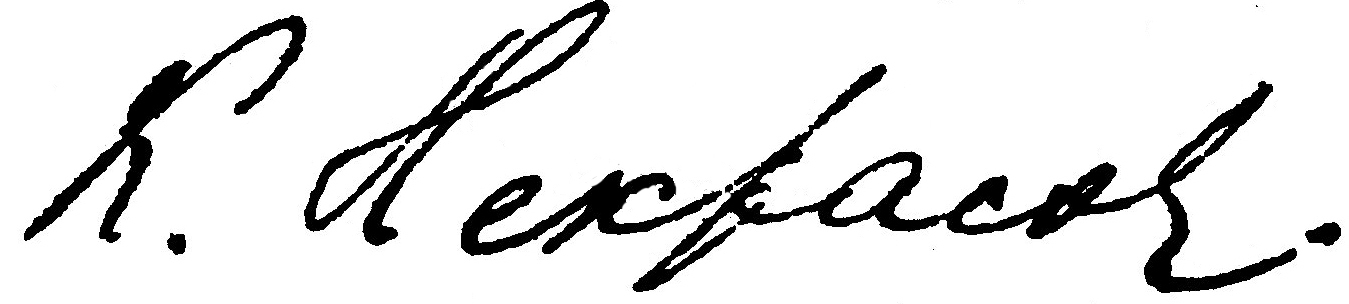
Signature of: konstantin fëdorovich nekrasov